Question: What was observed in the imaging?
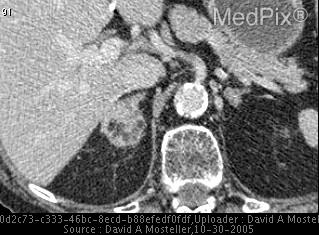
Answer: The imaging shows Patient noted to have a 3X3cm right adrenal mass with with a large fatty component and small focal areas of calcification. 3x3cm heterogeneous right adrenal mass with a fatty component equal in grayscale to the subcutaneous fat..